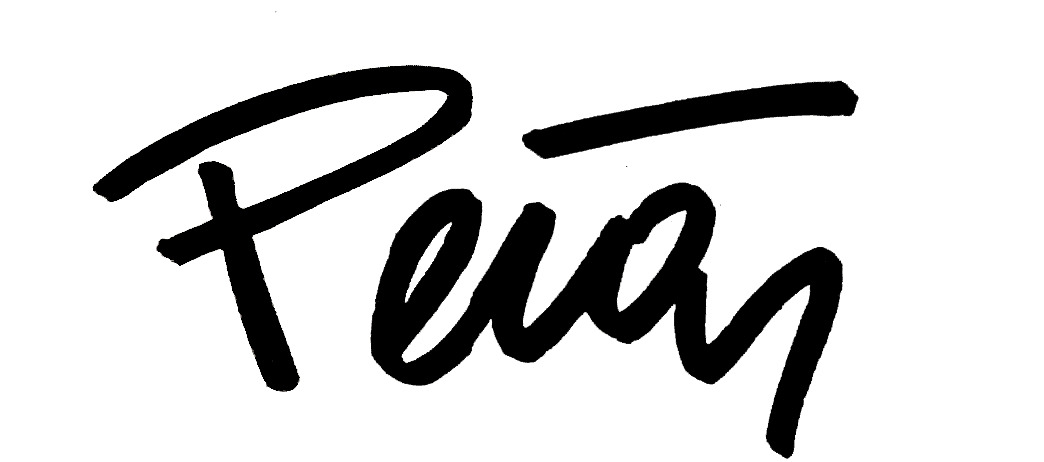
Signature of: borut pečar